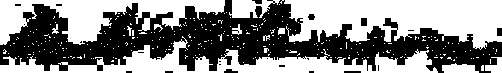
Signature of: gifford s robinson